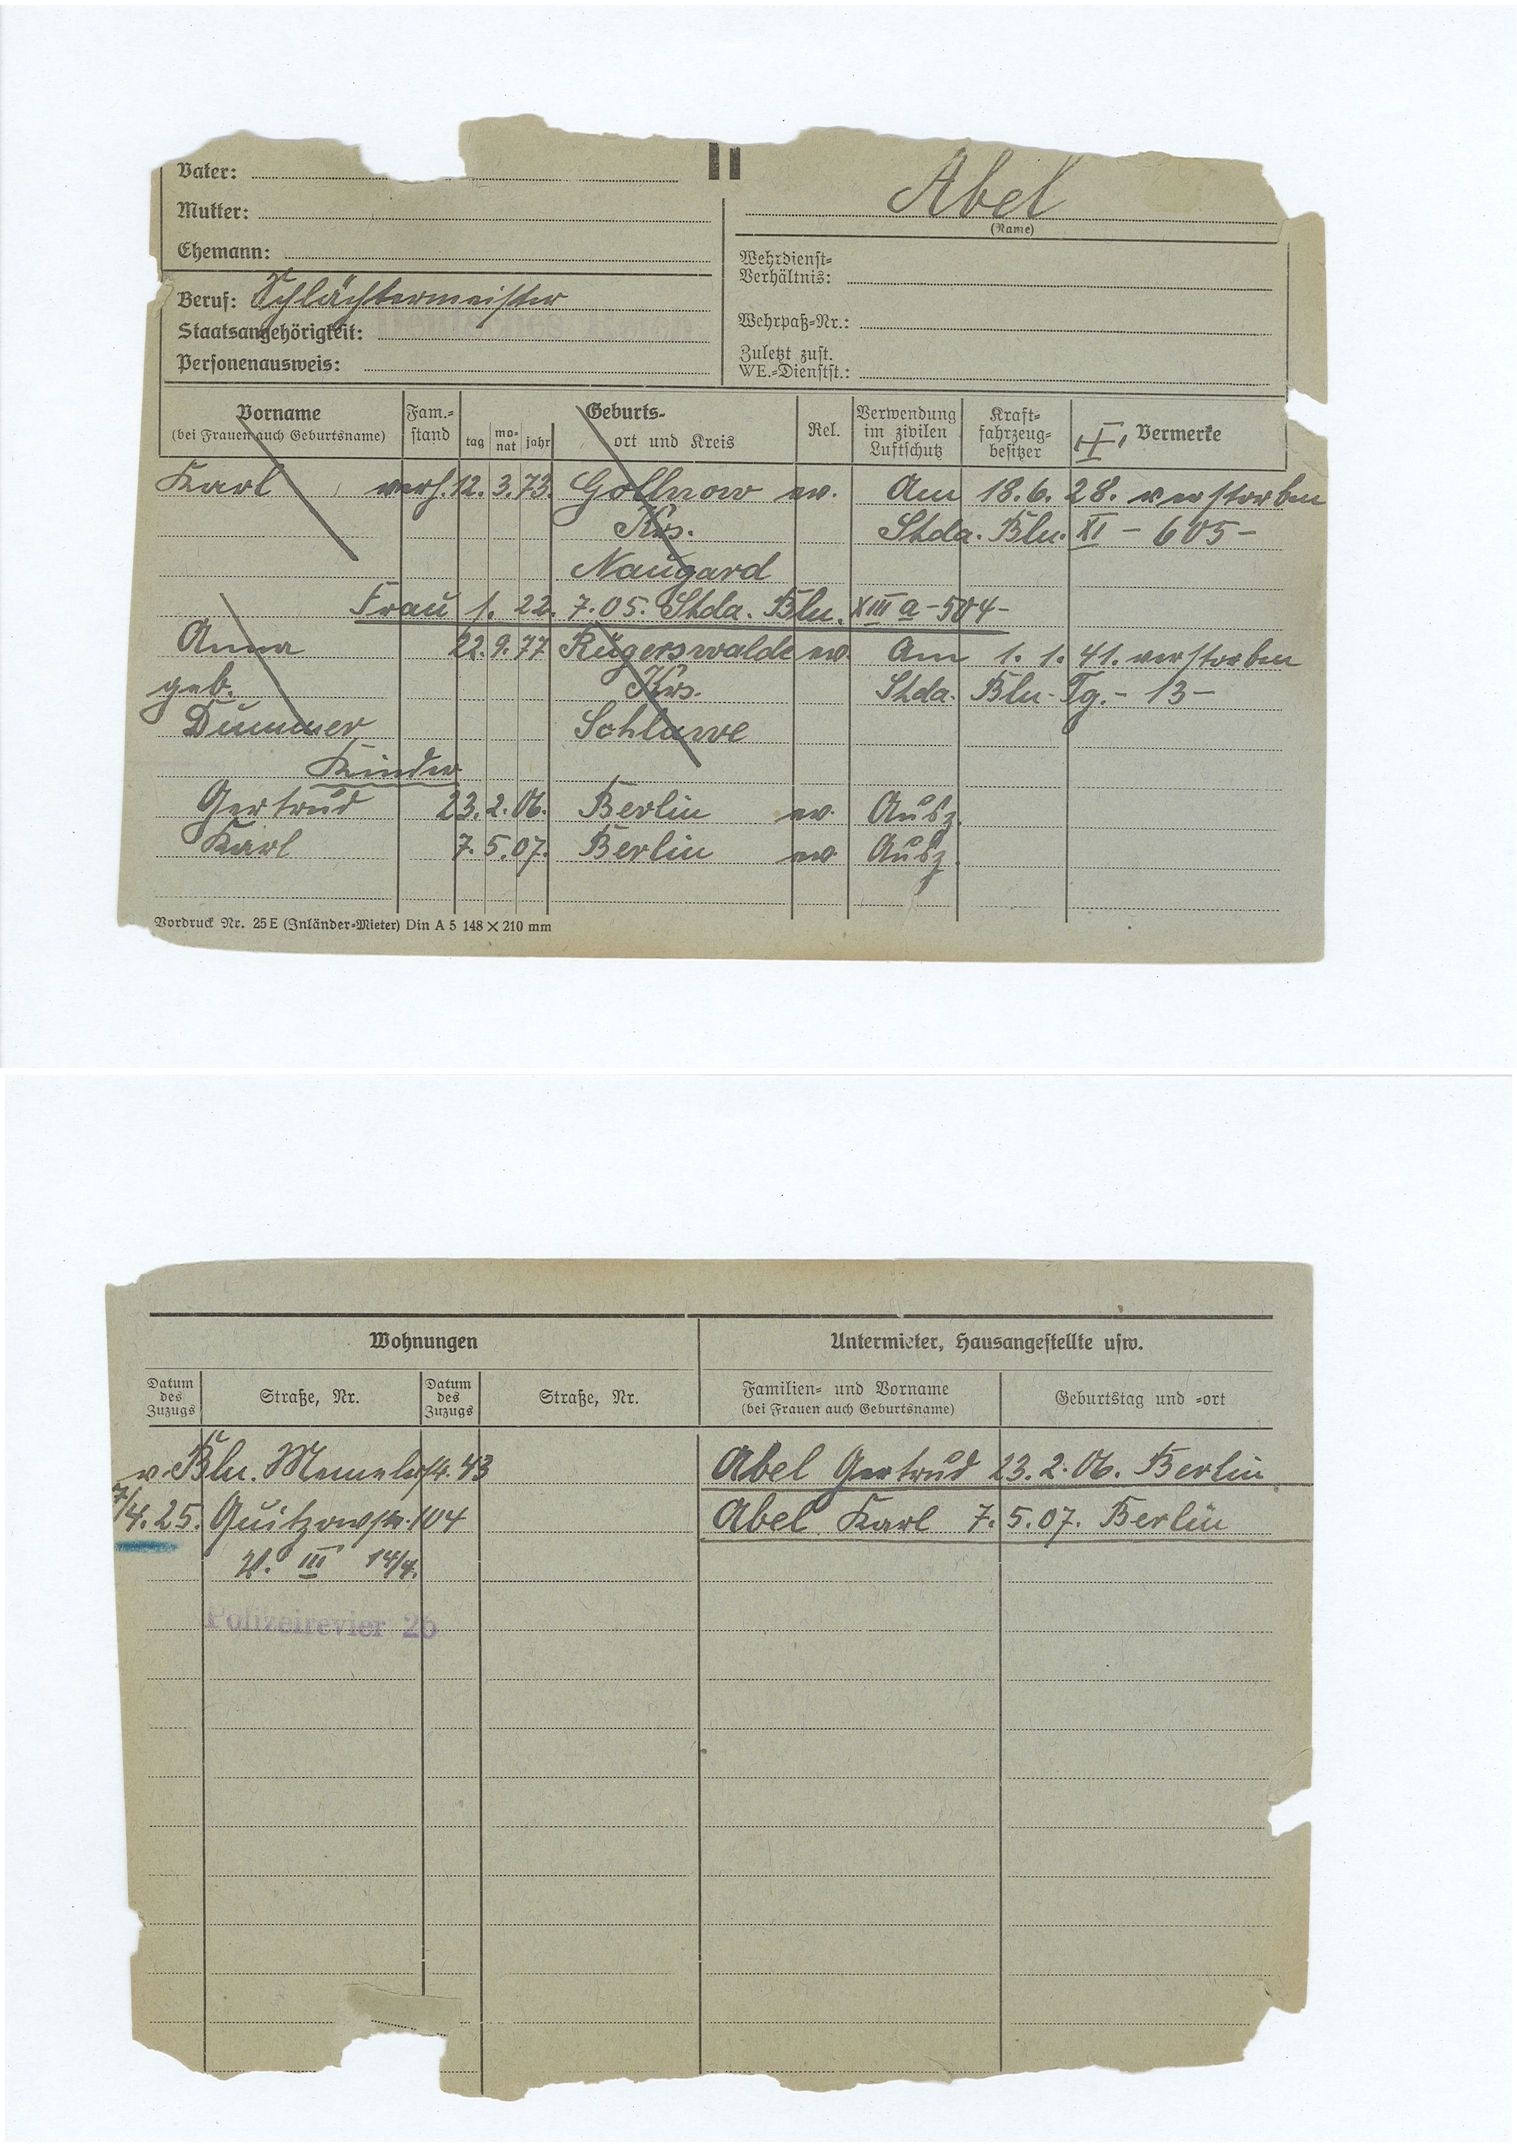
Abel